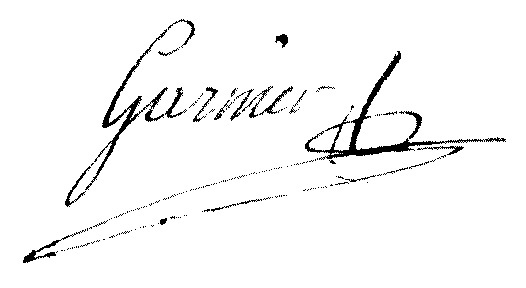
Signature of: jean baptiste garnier